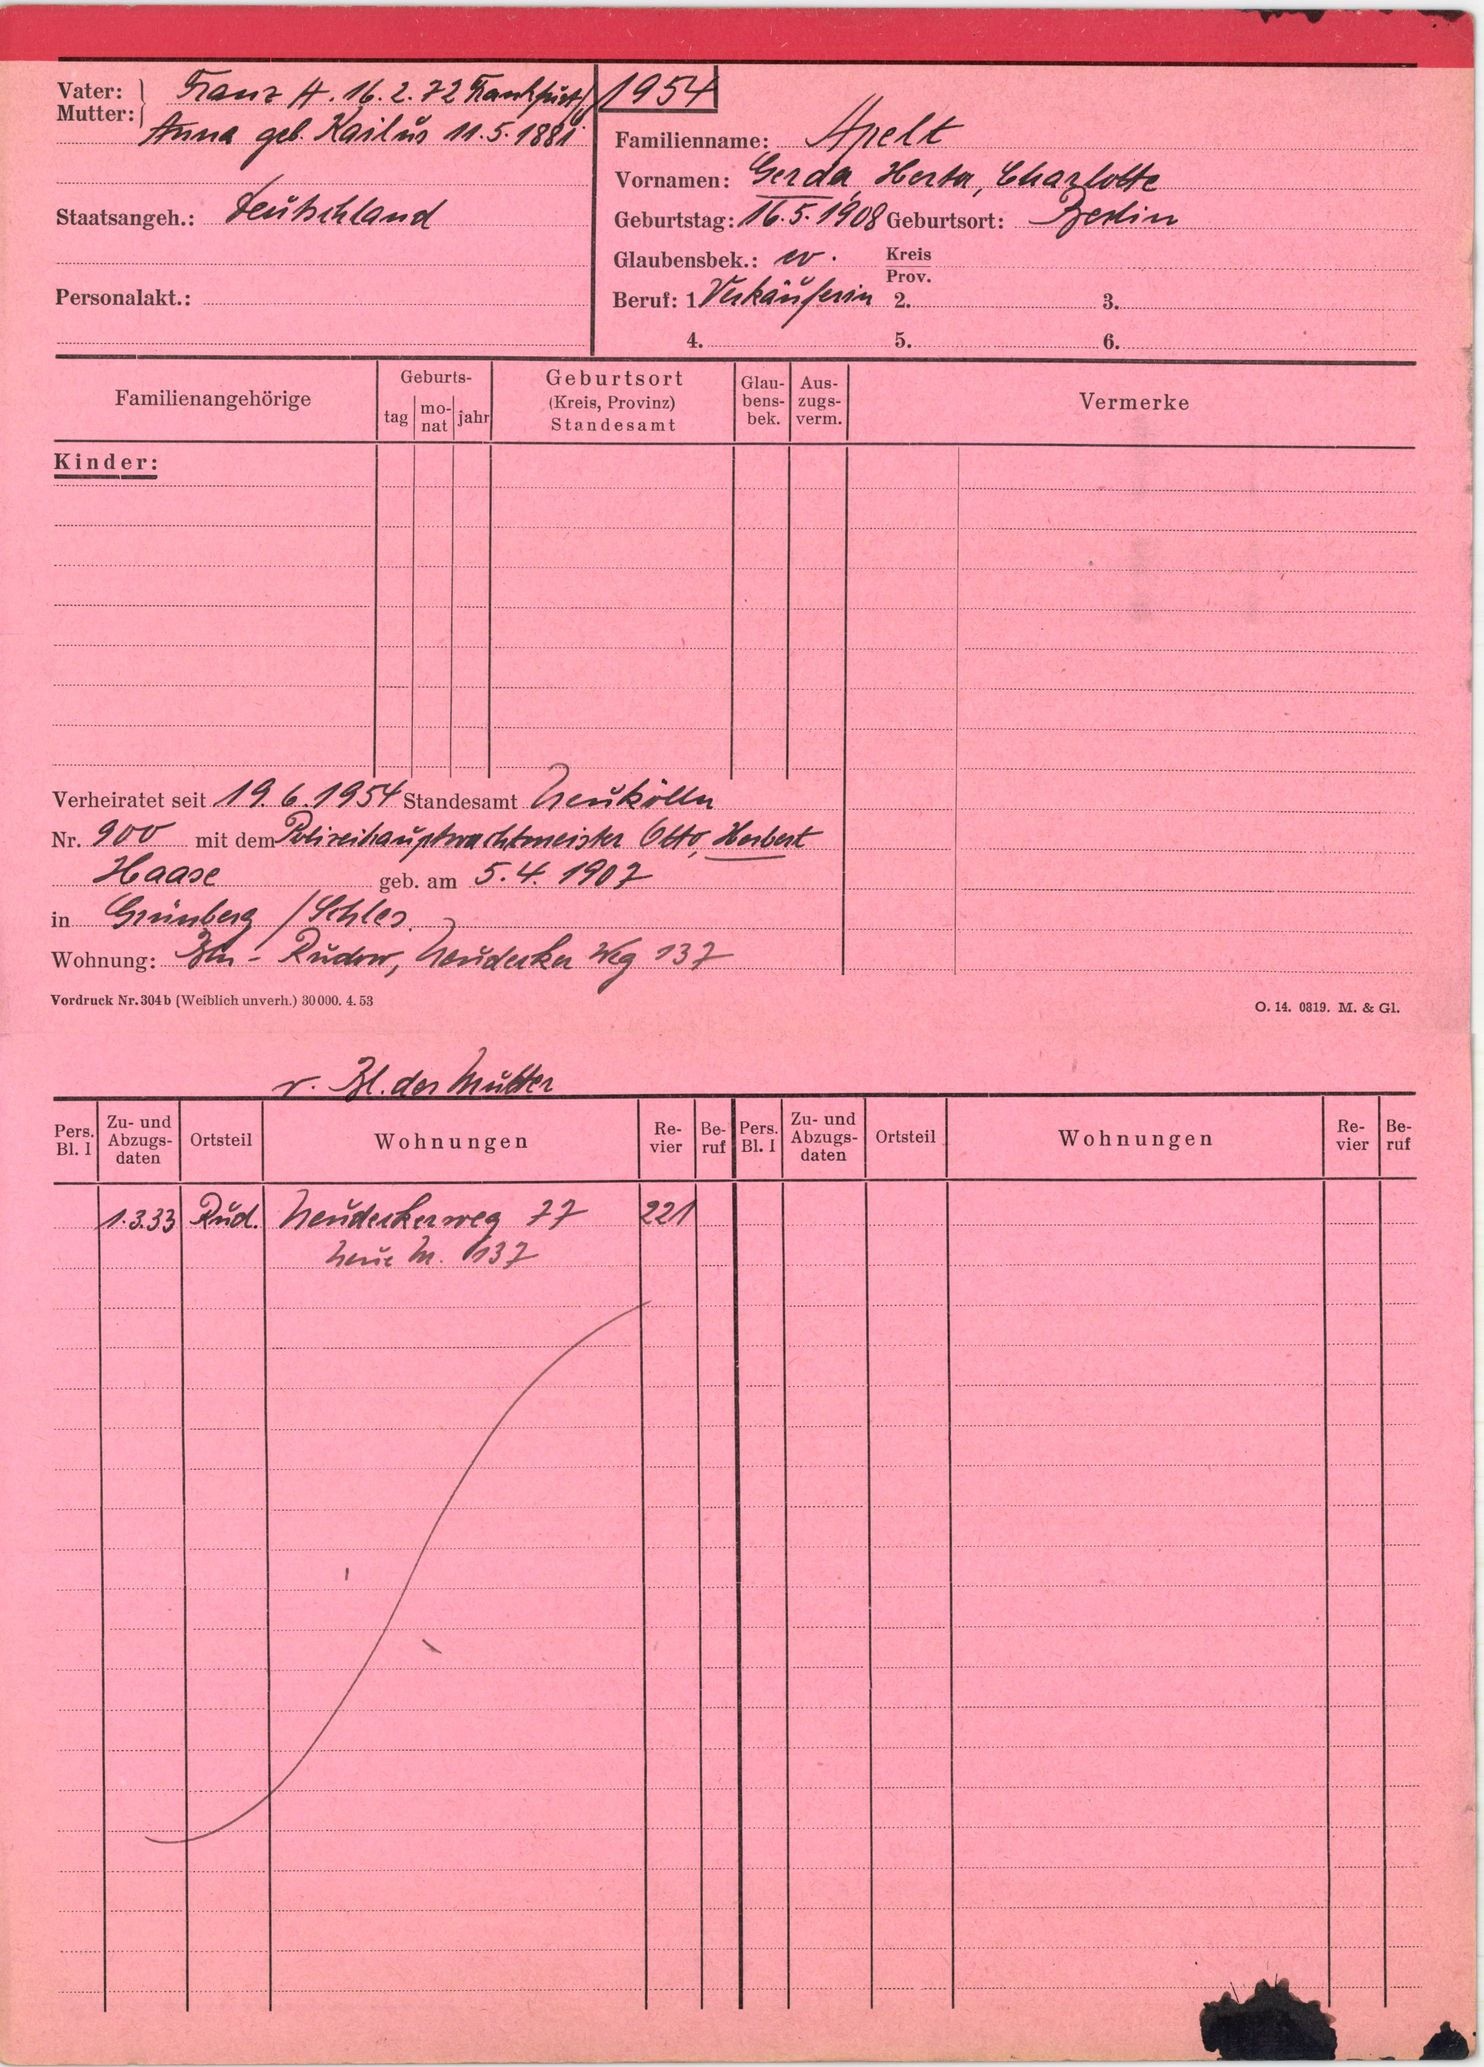
Apelt